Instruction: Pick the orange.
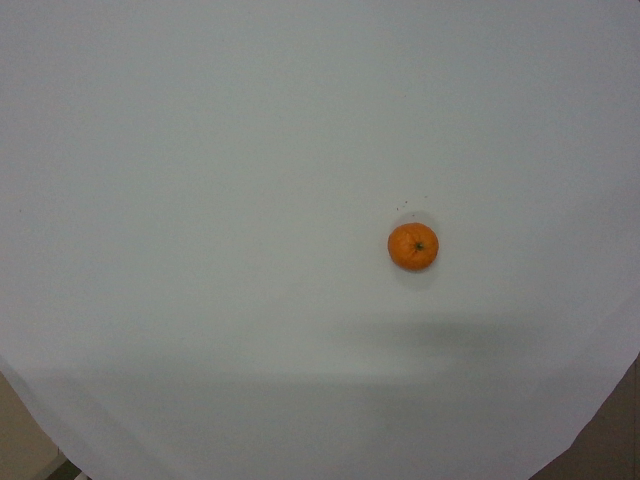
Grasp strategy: vertical